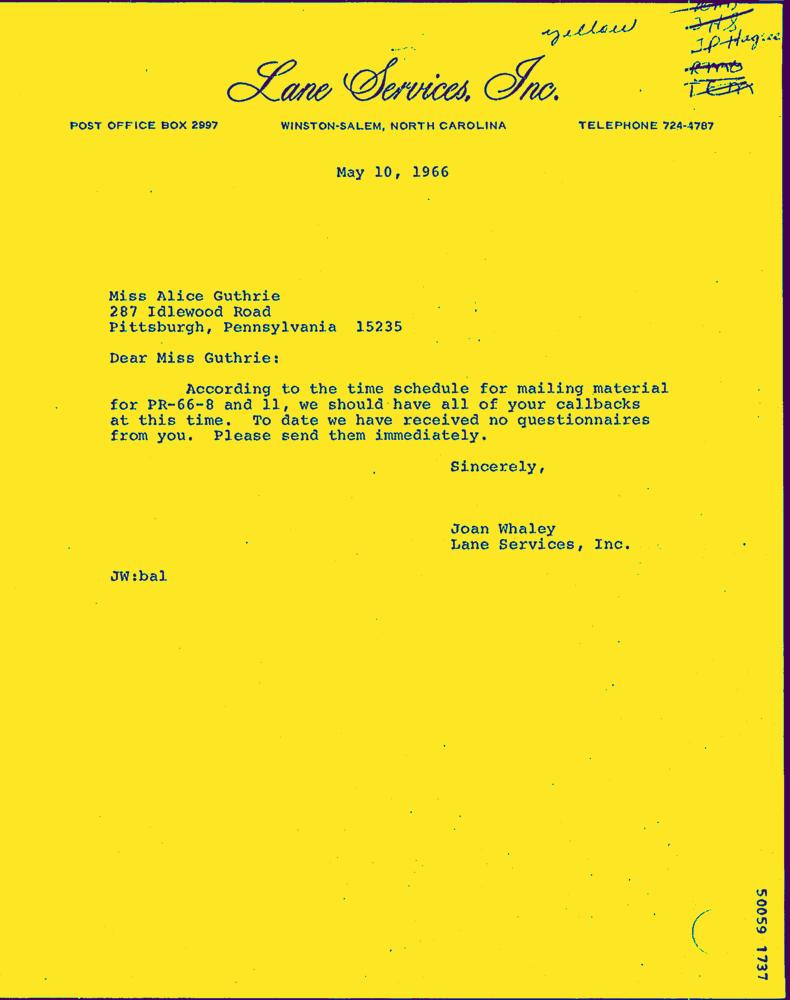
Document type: Letter-Doc